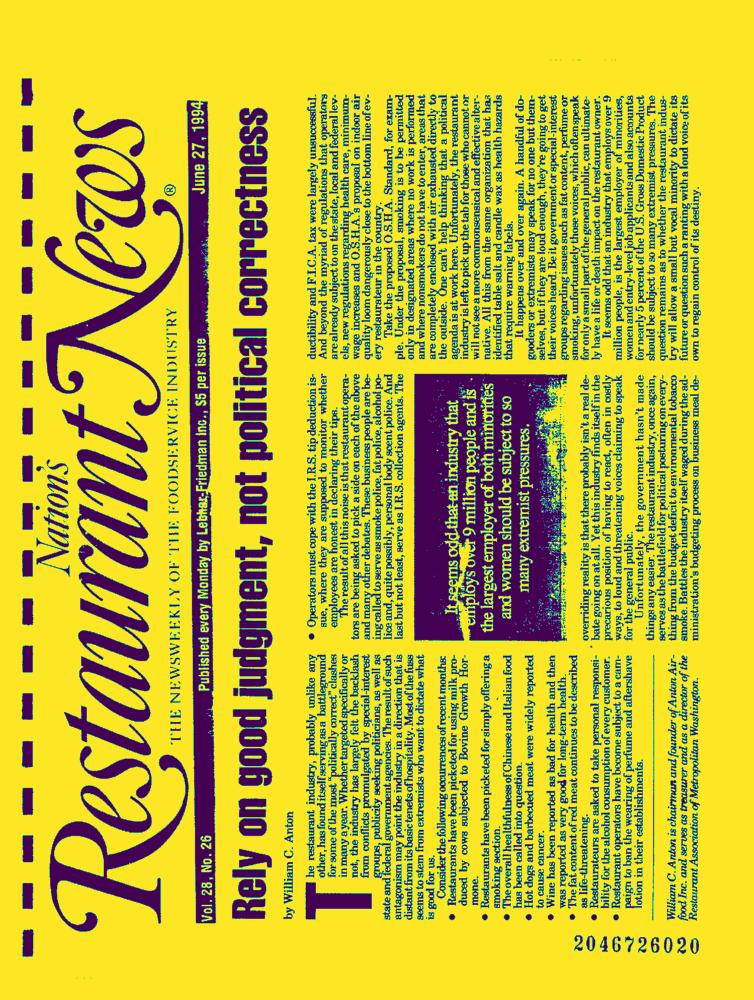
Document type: News-Article